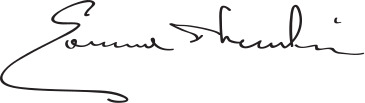
Signature of: edmund muskie